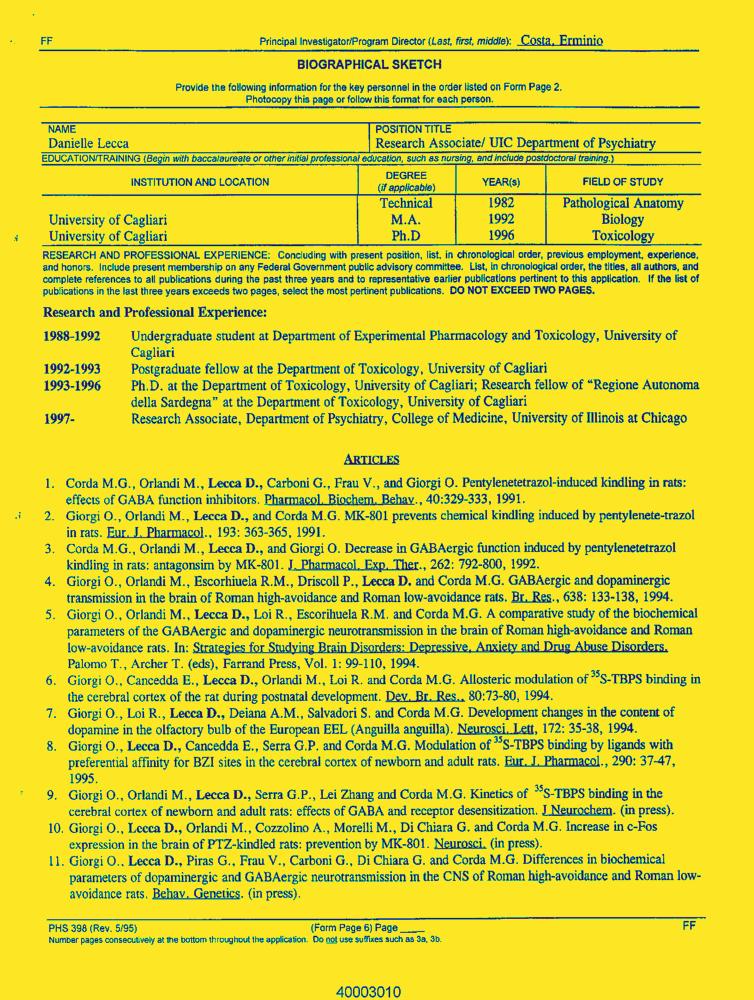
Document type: Resume-Doc